Question: In what way does the history help explain the case?
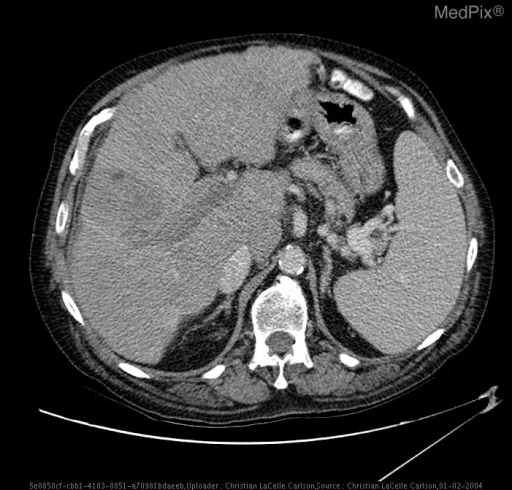
Answer: The patient's history of 71 year-old male three months post radio frequency ablation of liver malignancy. is key in understanding the case.